Question: What could the diagnosis suggest?
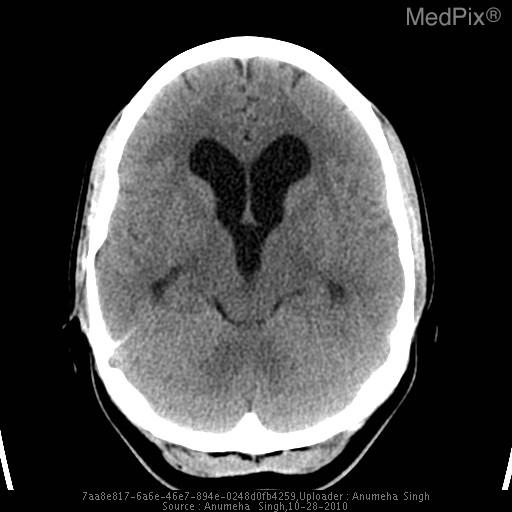
Answer: The possible diagnosis includes Communicating vs. Non-communicating Hydrocephalus.